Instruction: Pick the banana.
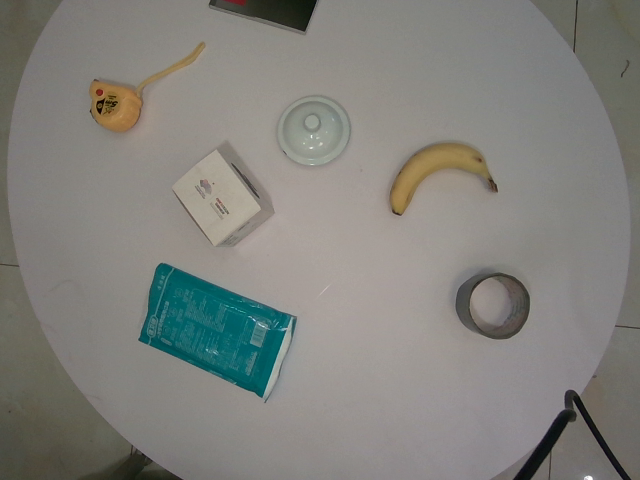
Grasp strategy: vertical